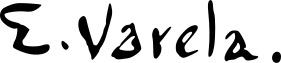
Signature of: eulogio varela sartorio